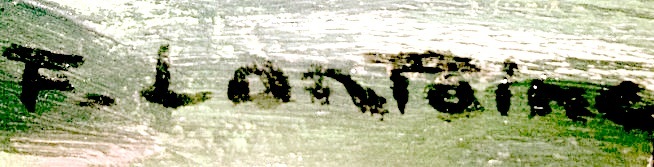
Signature of: fernand lantoine